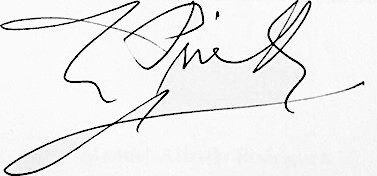
Signature of: luis beltrán prieto figueroa